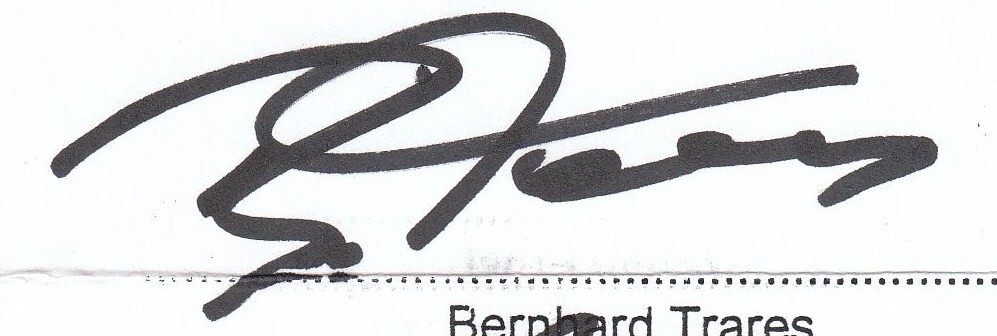
Signature of: bernhard trares